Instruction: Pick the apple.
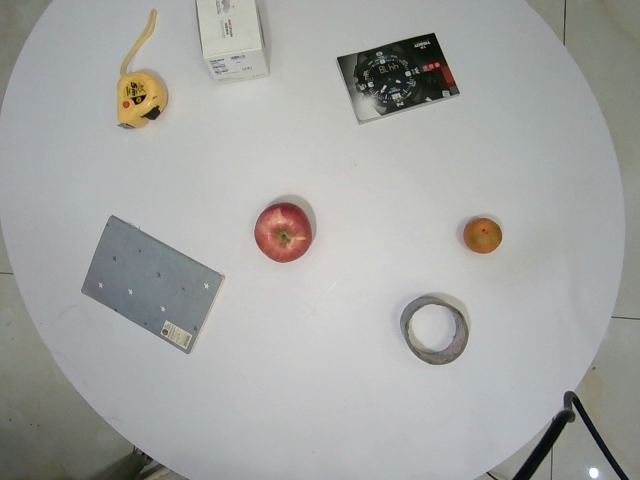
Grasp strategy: vertical